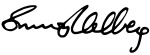
Signature of: simon helberg